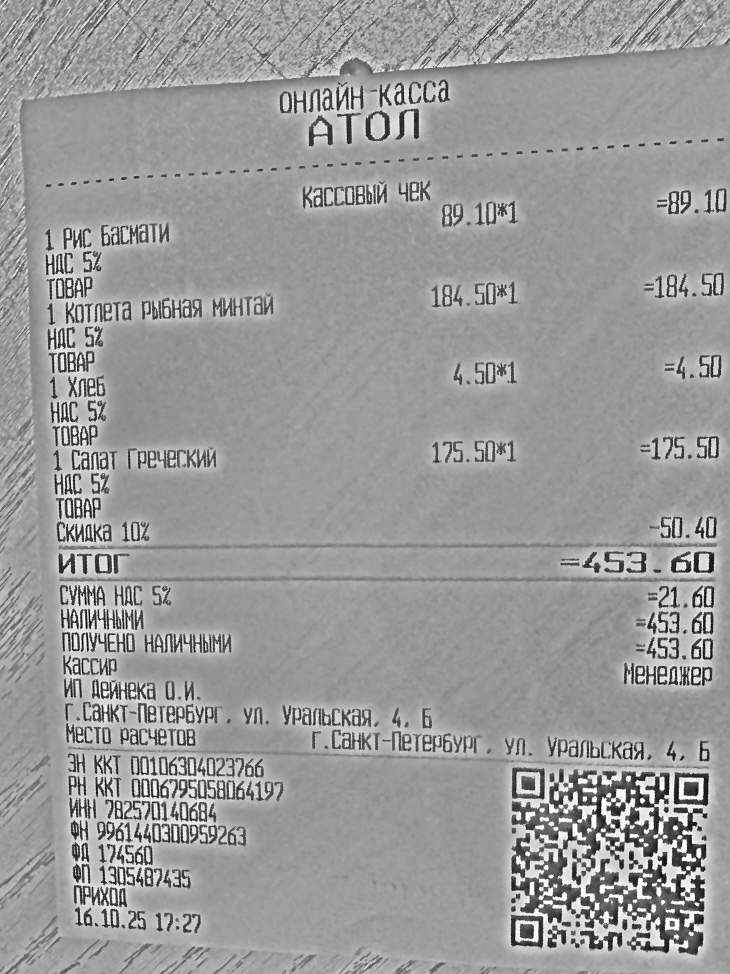
Продавец: ИП Дейнека О.И.
ИНН: 782570140684
Дата: 16.10.25
Товары: 1 Рис Басмати; 1 Котлета рыбная минтай; 1 Хлеб; 1 Салат Греческий; Скидка 10%
Количество: 1; 1; 1; 1; не указано
Цена: 89.10; 184.50; 4.50; 175.50; не указано
Сумма: 89.10; 184.50; 4.50; 175.50; -50.40
Итого: 453.60